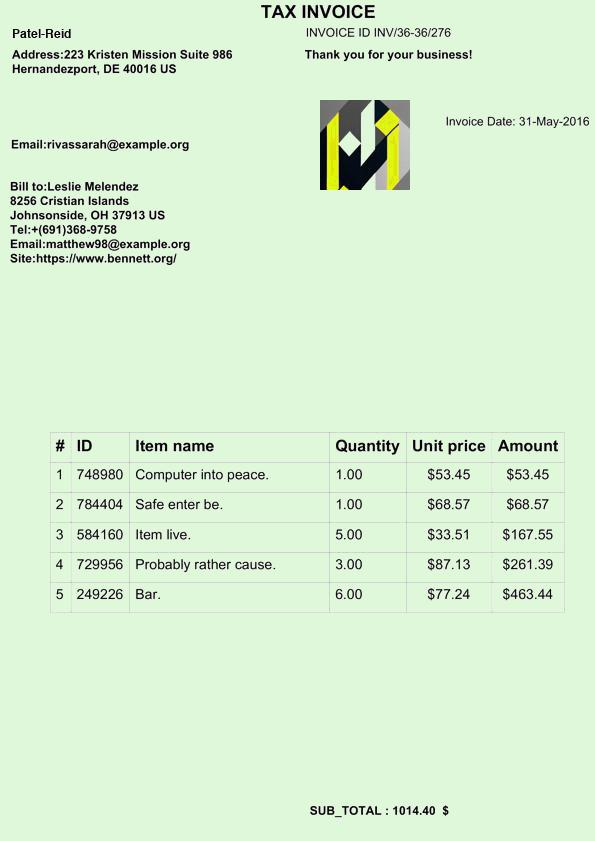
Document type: Invoice